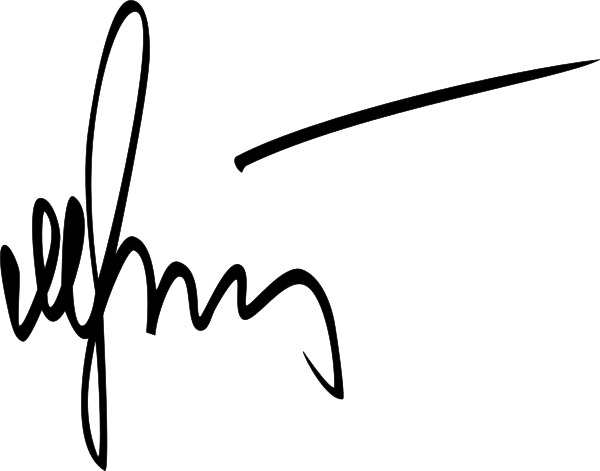
Signature of: q4344388